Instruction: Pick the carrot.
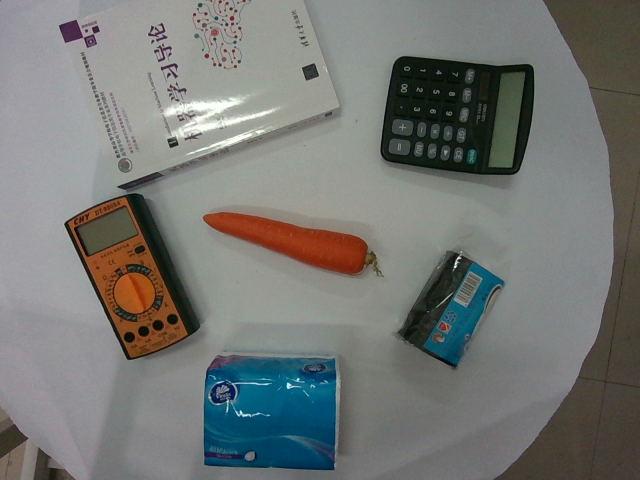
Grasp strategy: vertical